Retrieve the amount in words, amount in figures, name of the payee, date on the cheque, and the bank name from the image.
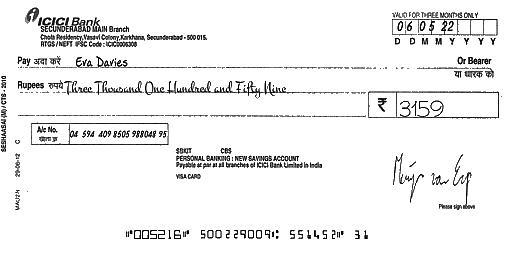
amt_in_words: Three Thousand One Hundred and Fifty Nine
amt_in_figures: 3159
payee_name: Eva Davies
bank_name: ICICI Bank
cheque_date: 06/05/22